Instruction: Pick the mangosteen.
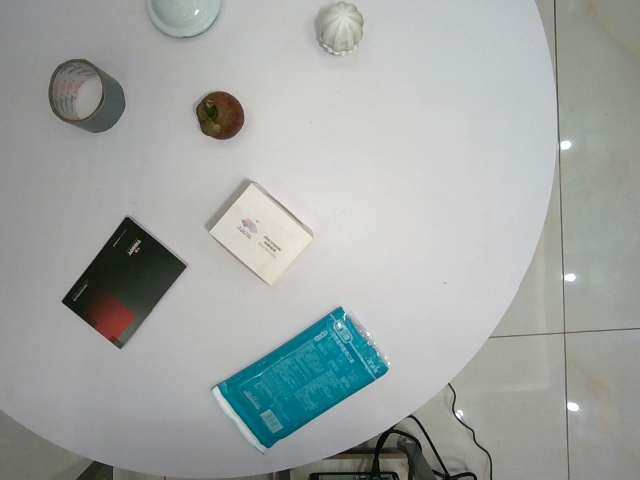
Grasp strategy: vertical